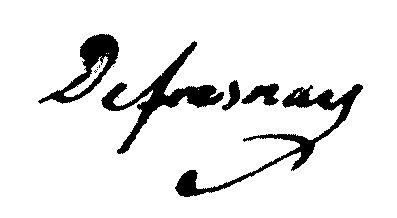
Signature of: jean baptiste joseph de bailly de fresnay